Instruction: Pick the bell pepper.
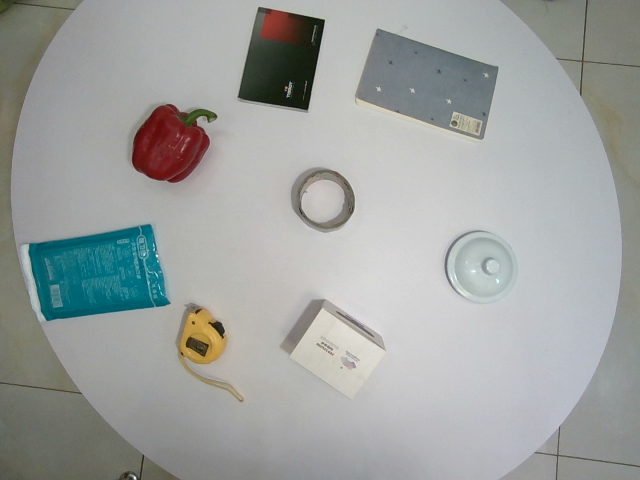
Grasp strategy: vertical